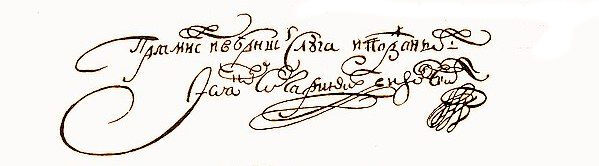
Signature of: ivan vyhovskyi